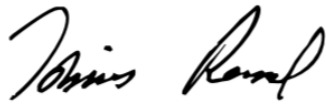
Signature of: tobias read